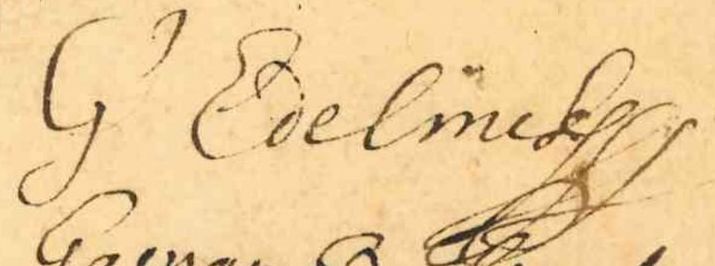
Signature of: gérard edelinck